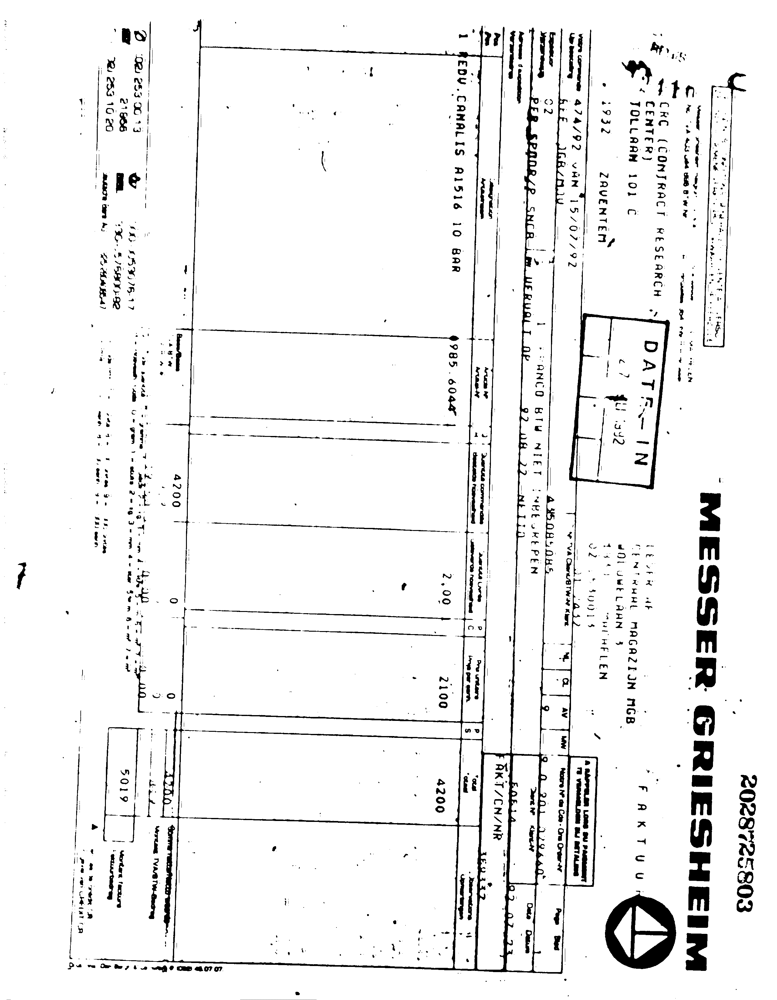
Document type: Invoice